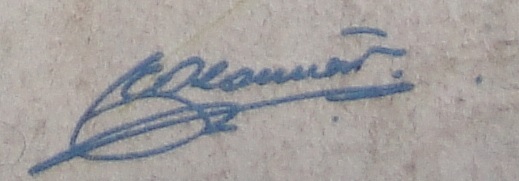
Signature of: eduardo camaño